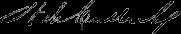
Signature of: hugh mcculloch